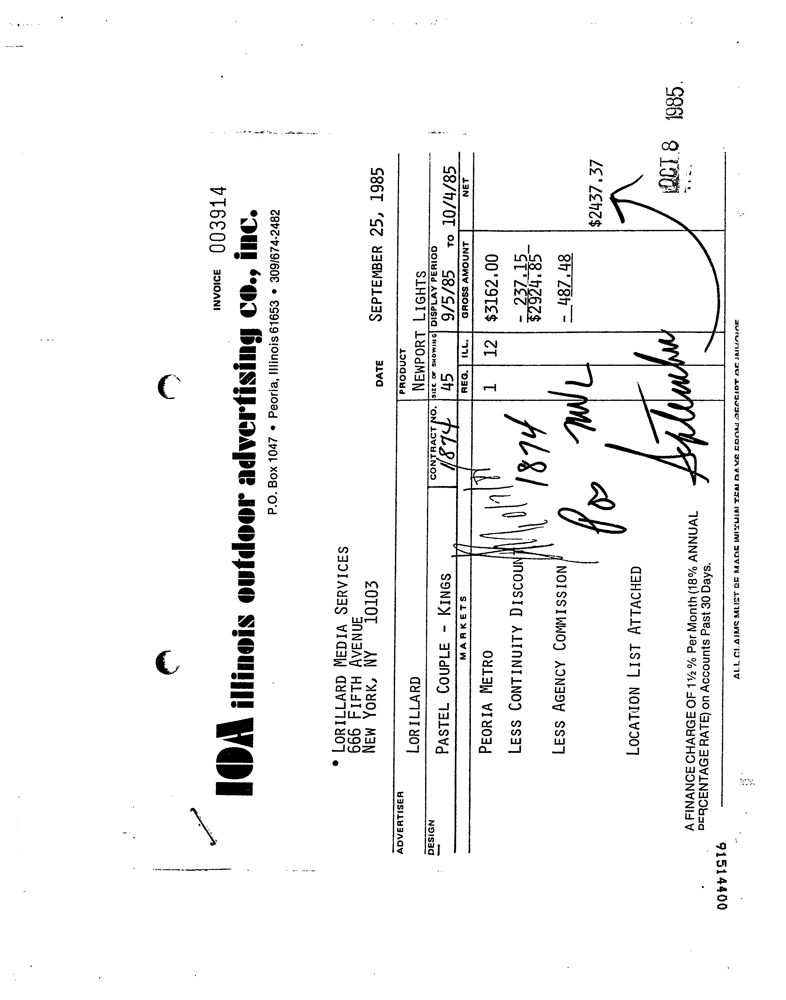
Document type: Invoice